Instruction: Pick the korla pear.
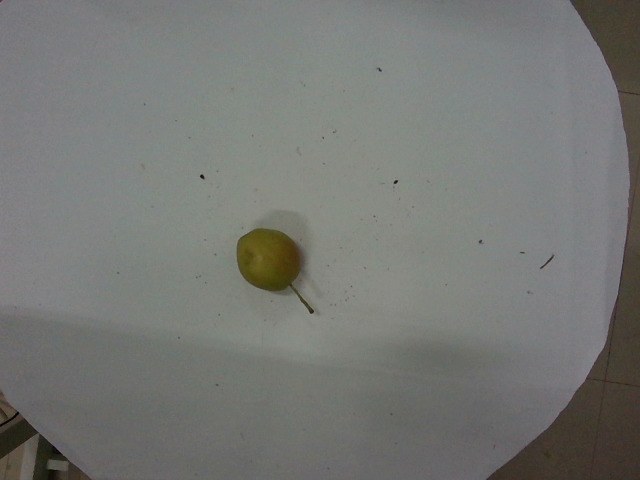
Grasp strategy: vertical